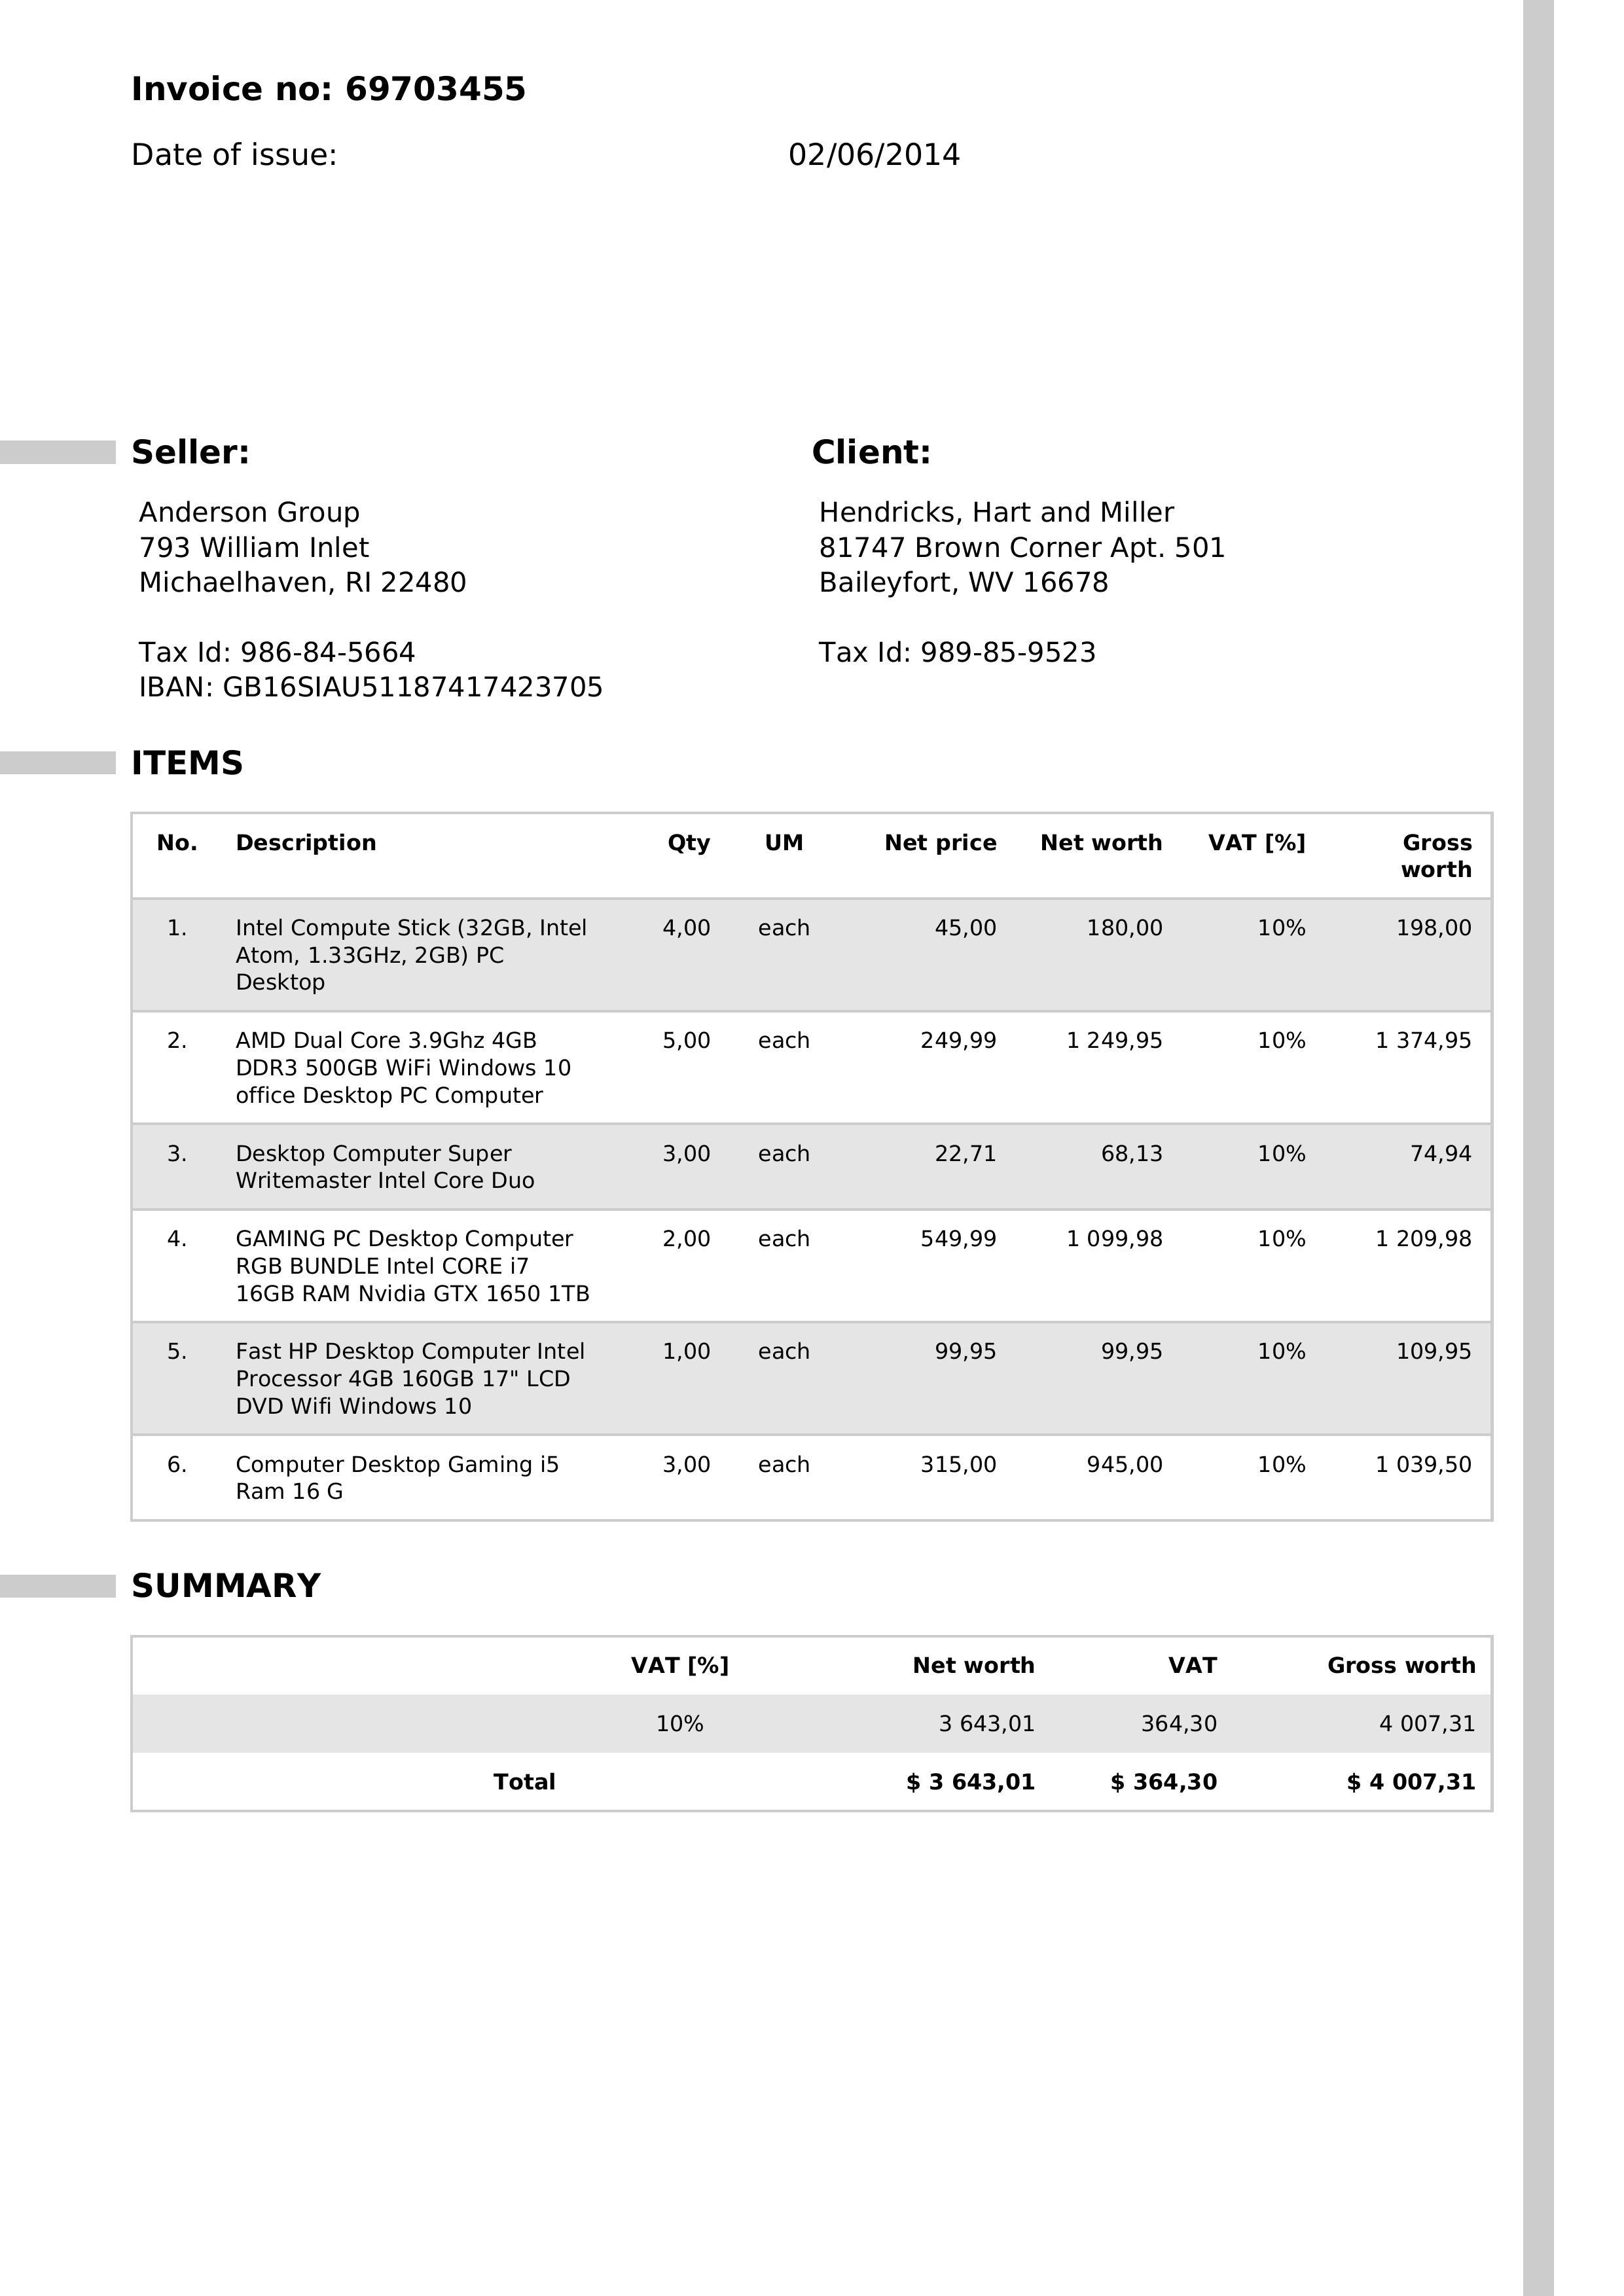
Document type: Invoice